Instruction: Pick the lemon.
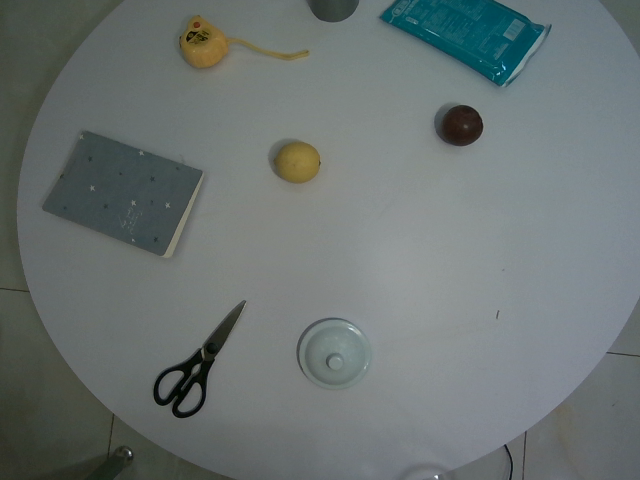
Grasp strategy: vertical